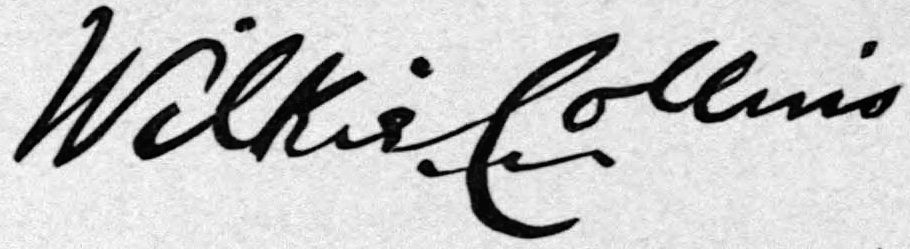
Signature of: wilkie collins